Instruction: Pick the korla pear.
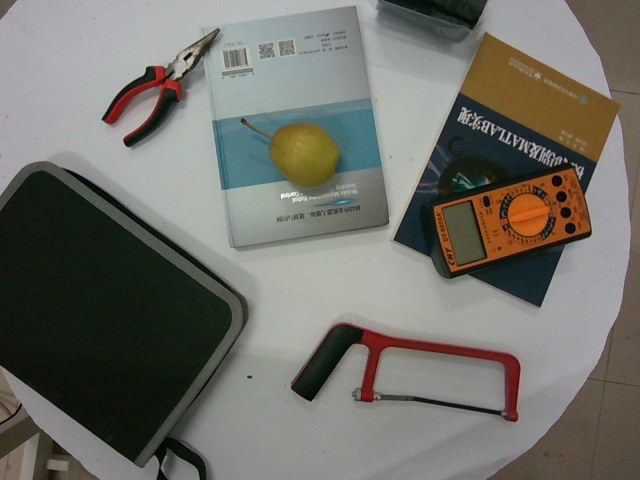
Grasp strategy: vertical